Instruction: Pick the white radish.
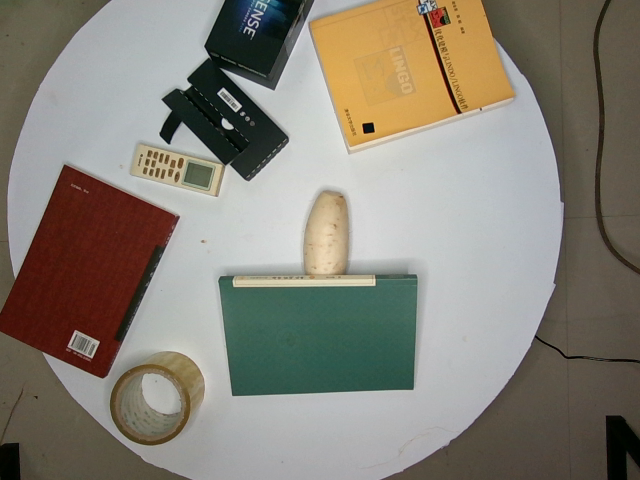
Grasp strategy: vertical